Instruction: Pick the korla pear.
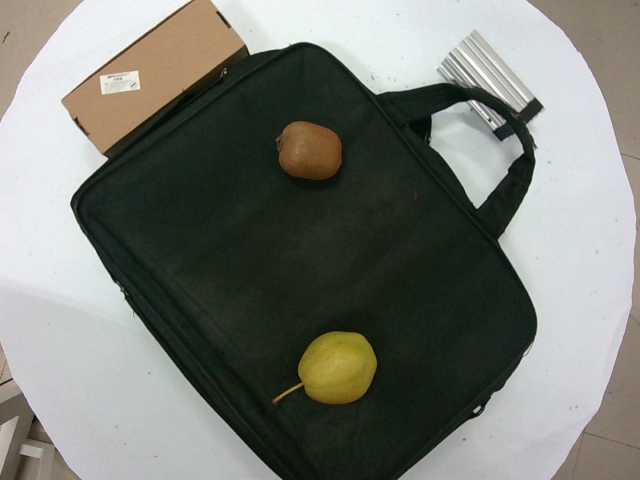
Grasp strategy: vertical